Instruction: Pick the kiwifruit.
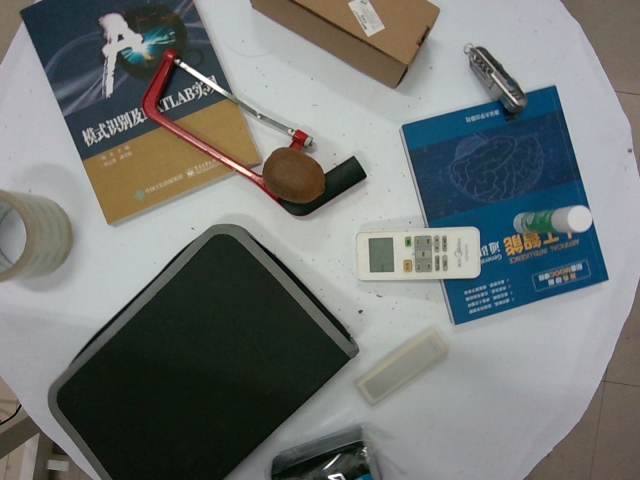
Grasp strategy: vertical